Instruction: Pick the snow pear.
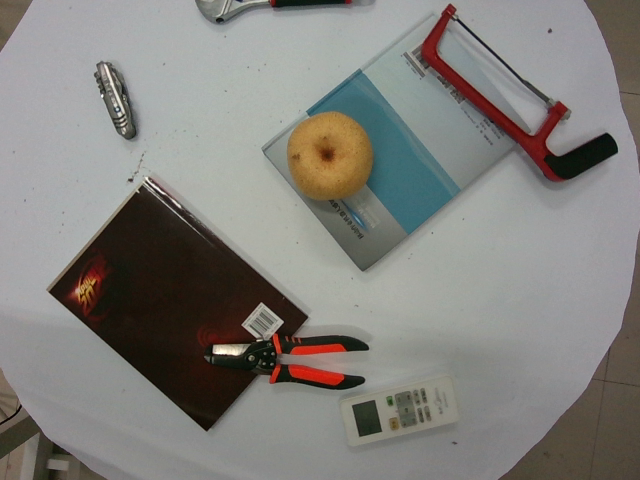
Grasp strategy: vertical